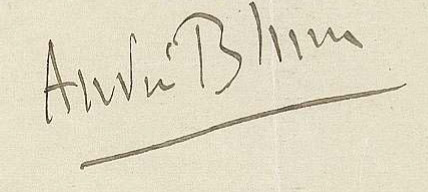
Signature of: andré blum